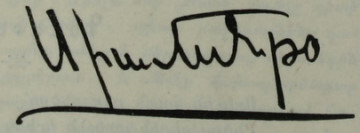
Signature of: siamanto